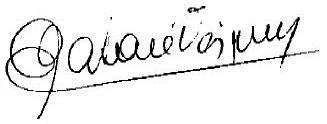
Signature of: tabaré vázquez